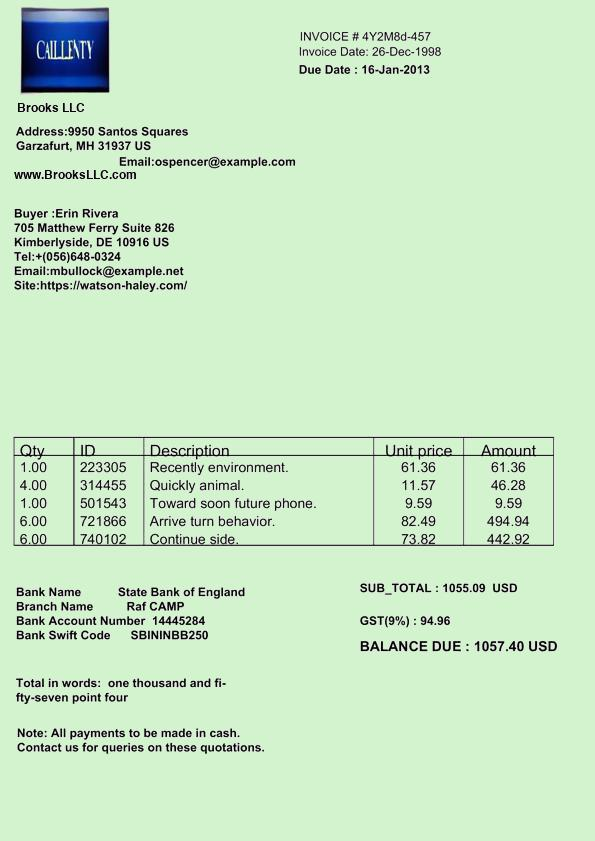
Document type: Invoice